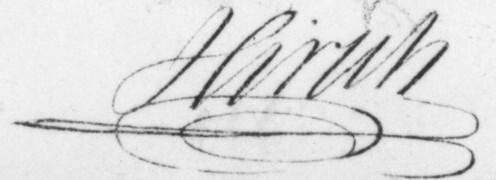
Signature of: samson raphael hirsch